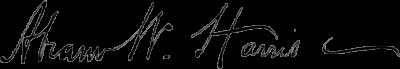
Signature of: abram w harris